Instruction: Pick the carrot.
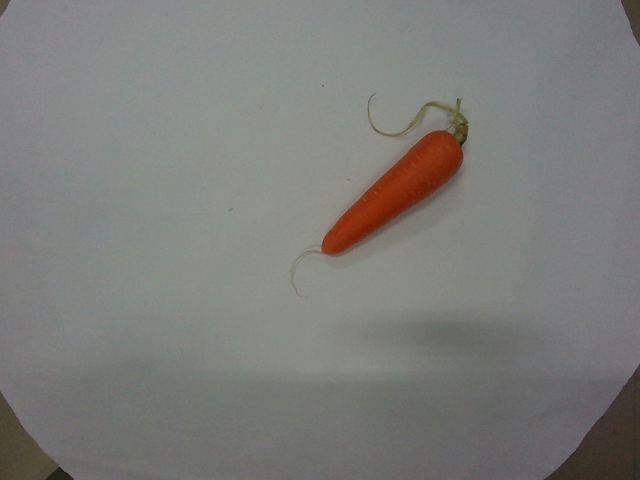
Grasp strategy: vertical